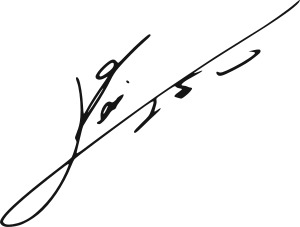
Signature of: lionel messi